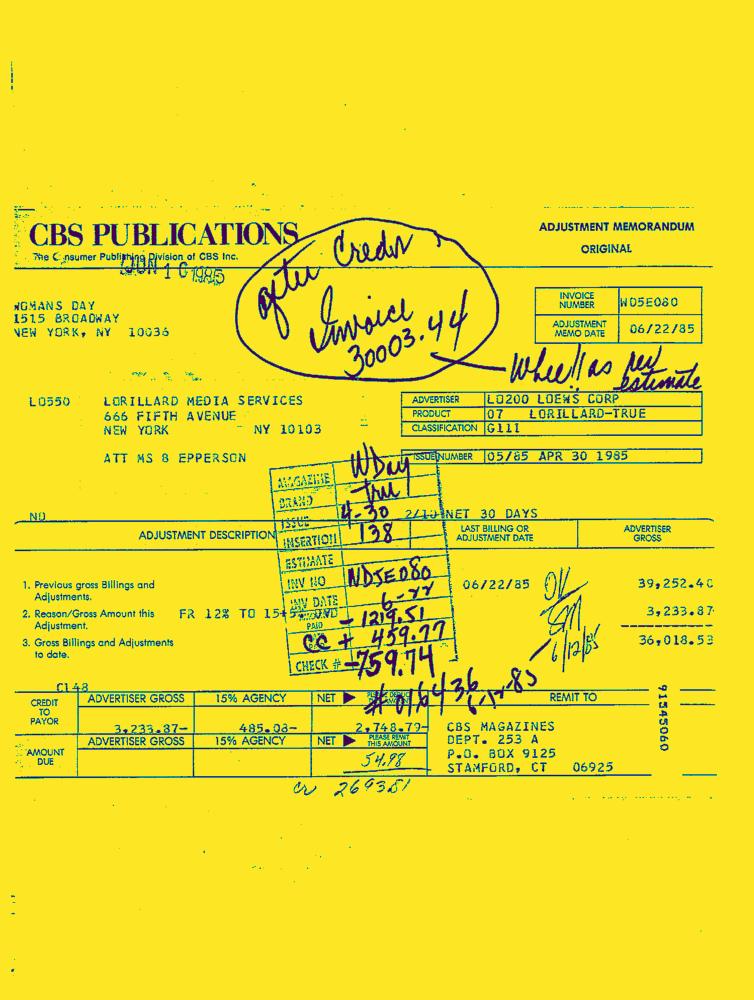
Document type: Invoice-Doc